Question: In what way does the history help explain the case?
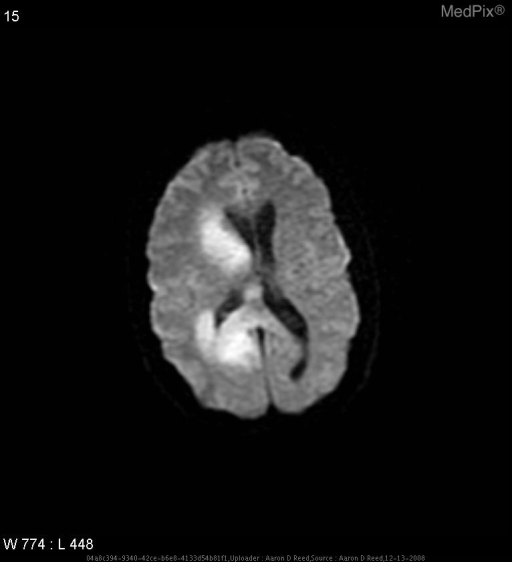
Answer: The patient's history of The patient is a 50 y/o caucasian female in otherwise good health that complains of frequent headaches over the last 3 months that wake her from sleep at night and are present when she wakes in the morning. Sometimes accompanied by nausea and vomiting is key in understanding the case.